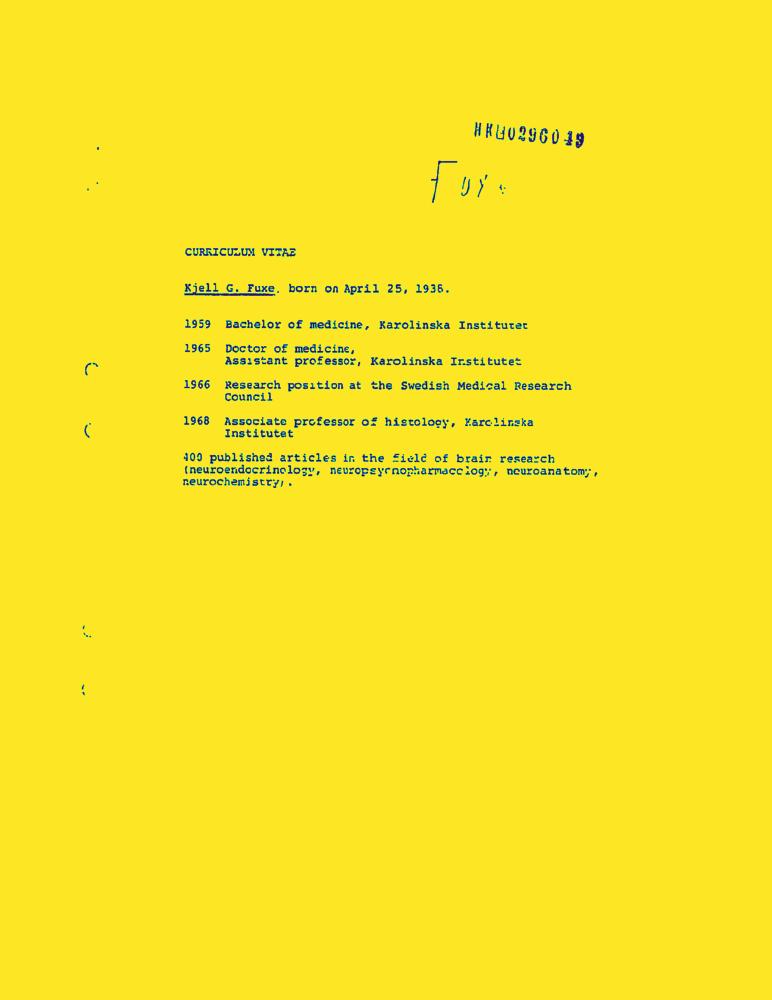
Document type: Resume-Doc